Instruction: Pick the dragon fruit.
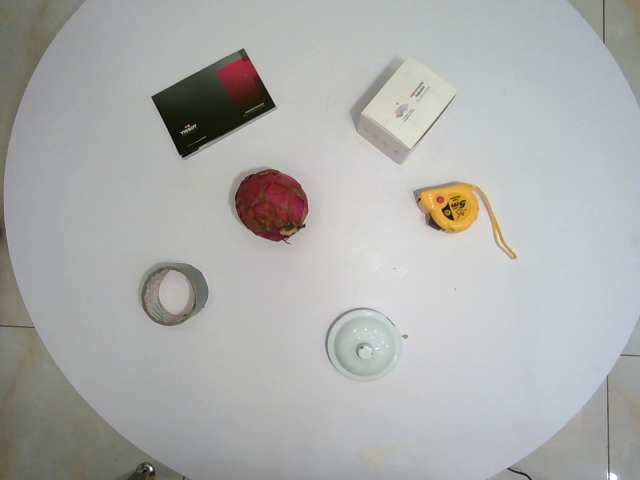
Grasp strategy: vertical